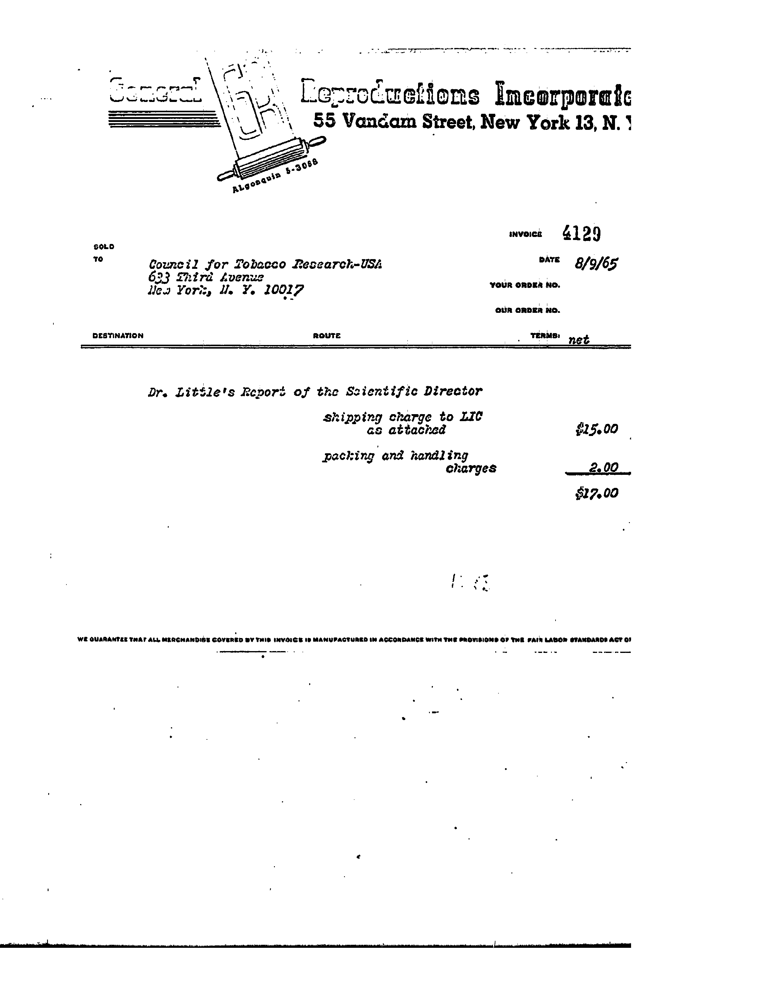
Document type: Invoice